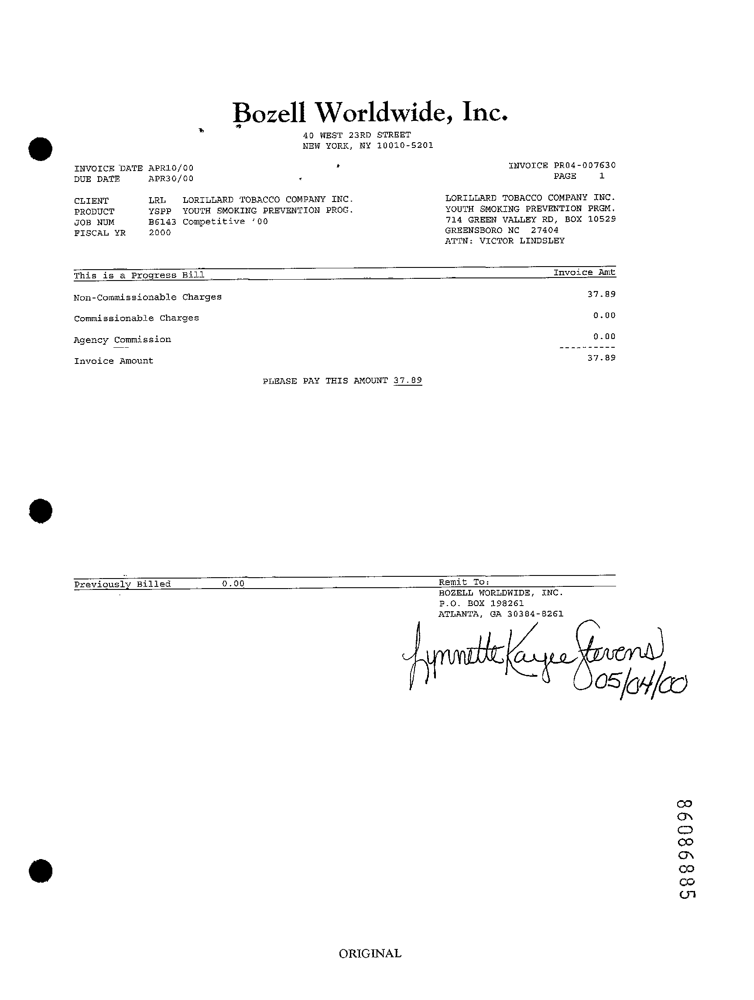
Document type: Invoice